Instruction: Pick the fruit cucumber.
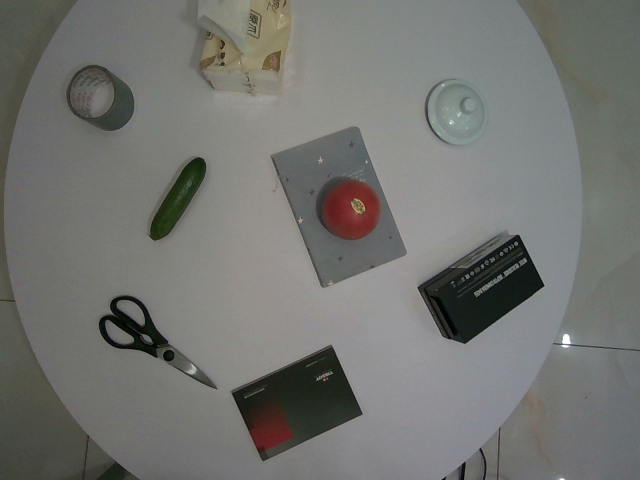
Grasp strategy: vertical